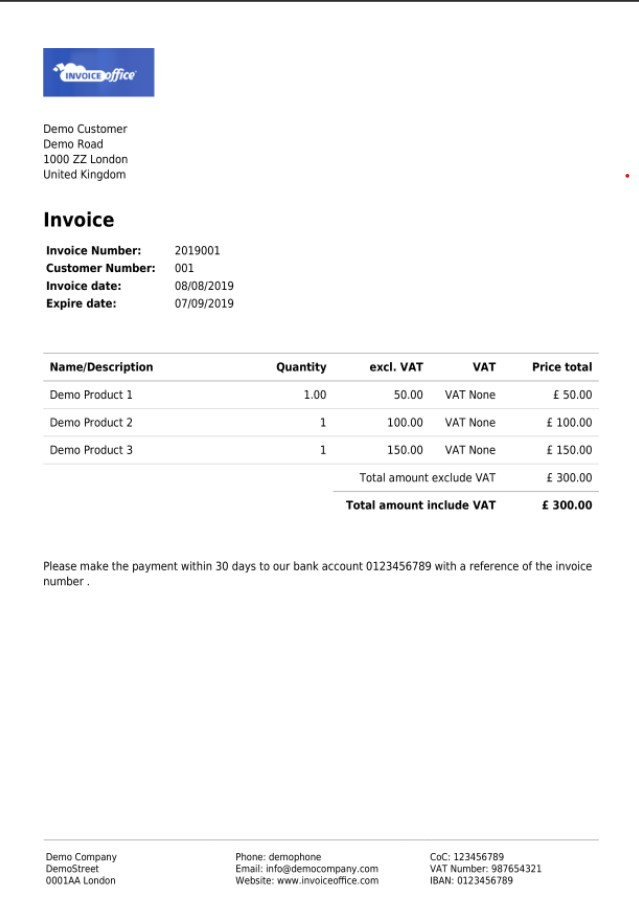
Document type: Invoice